Question: What is the property identification or parcel number listed?
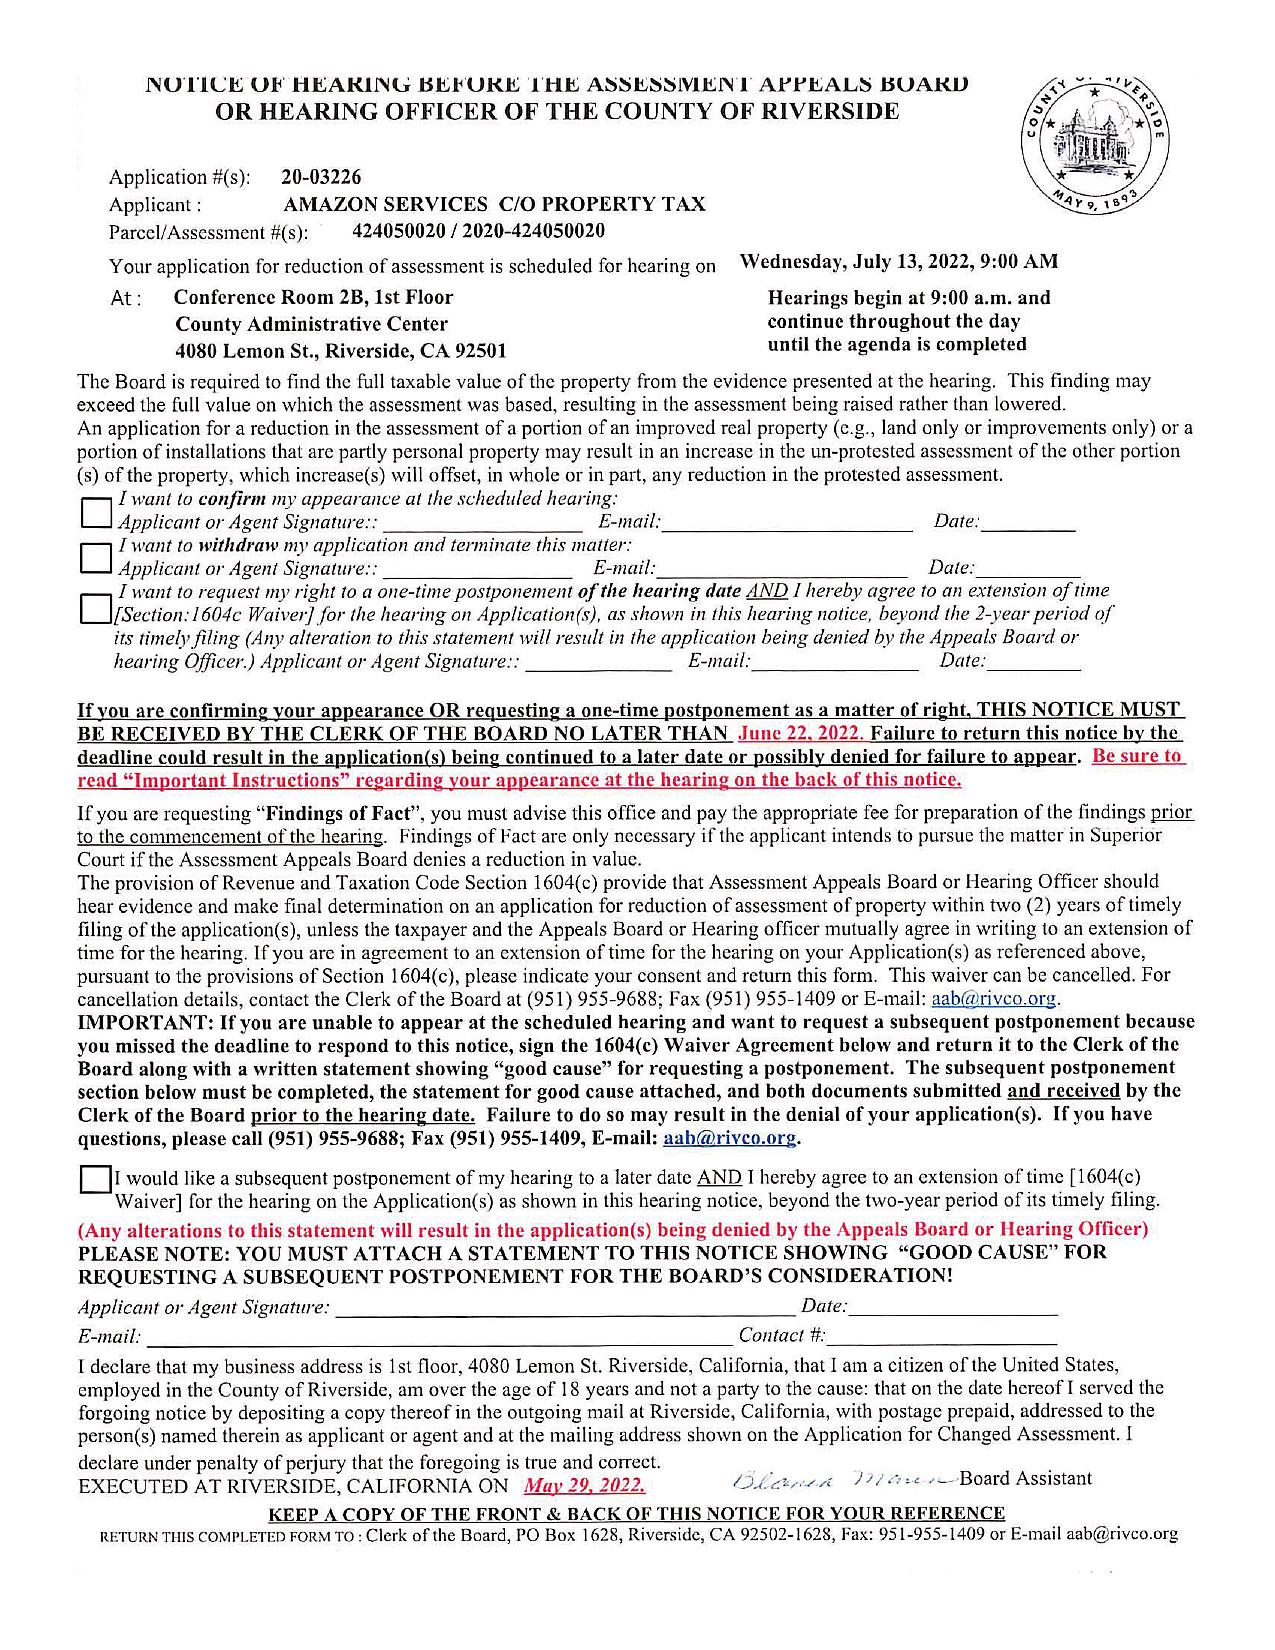
Answer: "424050020 / 2020-424050020"